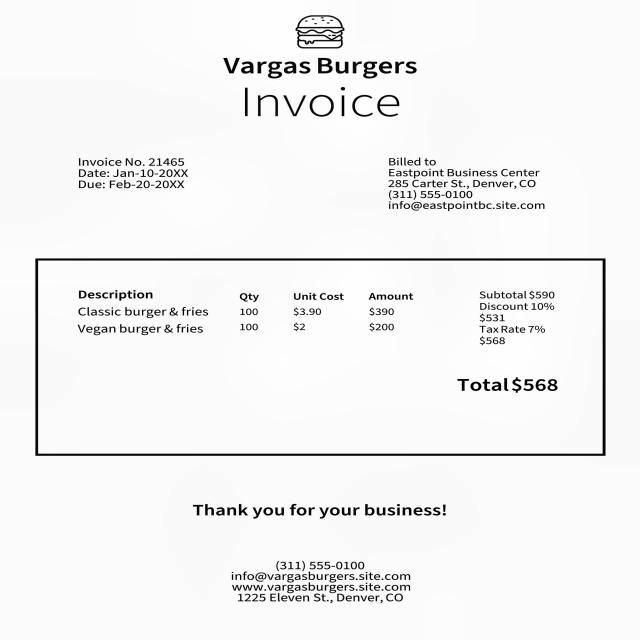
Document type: Invoice